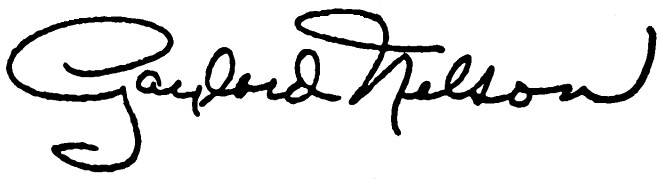
Signature of: gaylord nelson